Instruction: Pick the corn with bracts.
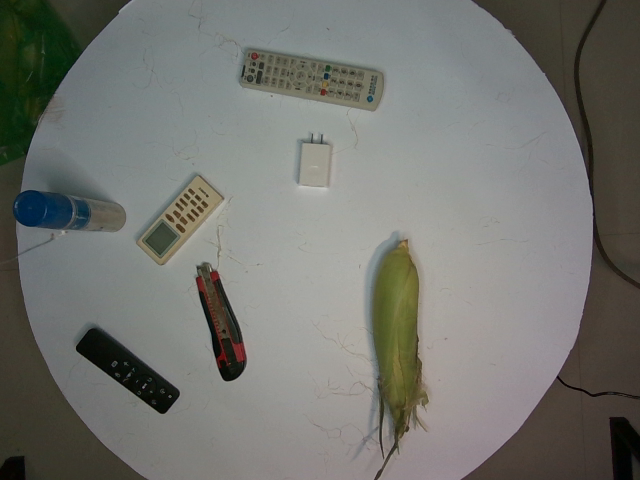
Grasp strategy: vertical